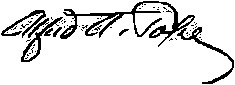
Signature of: alfred atmore pope